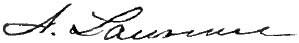
Signature of: abbott lawrence